Question: What is the mailing or notice date provided in the document?
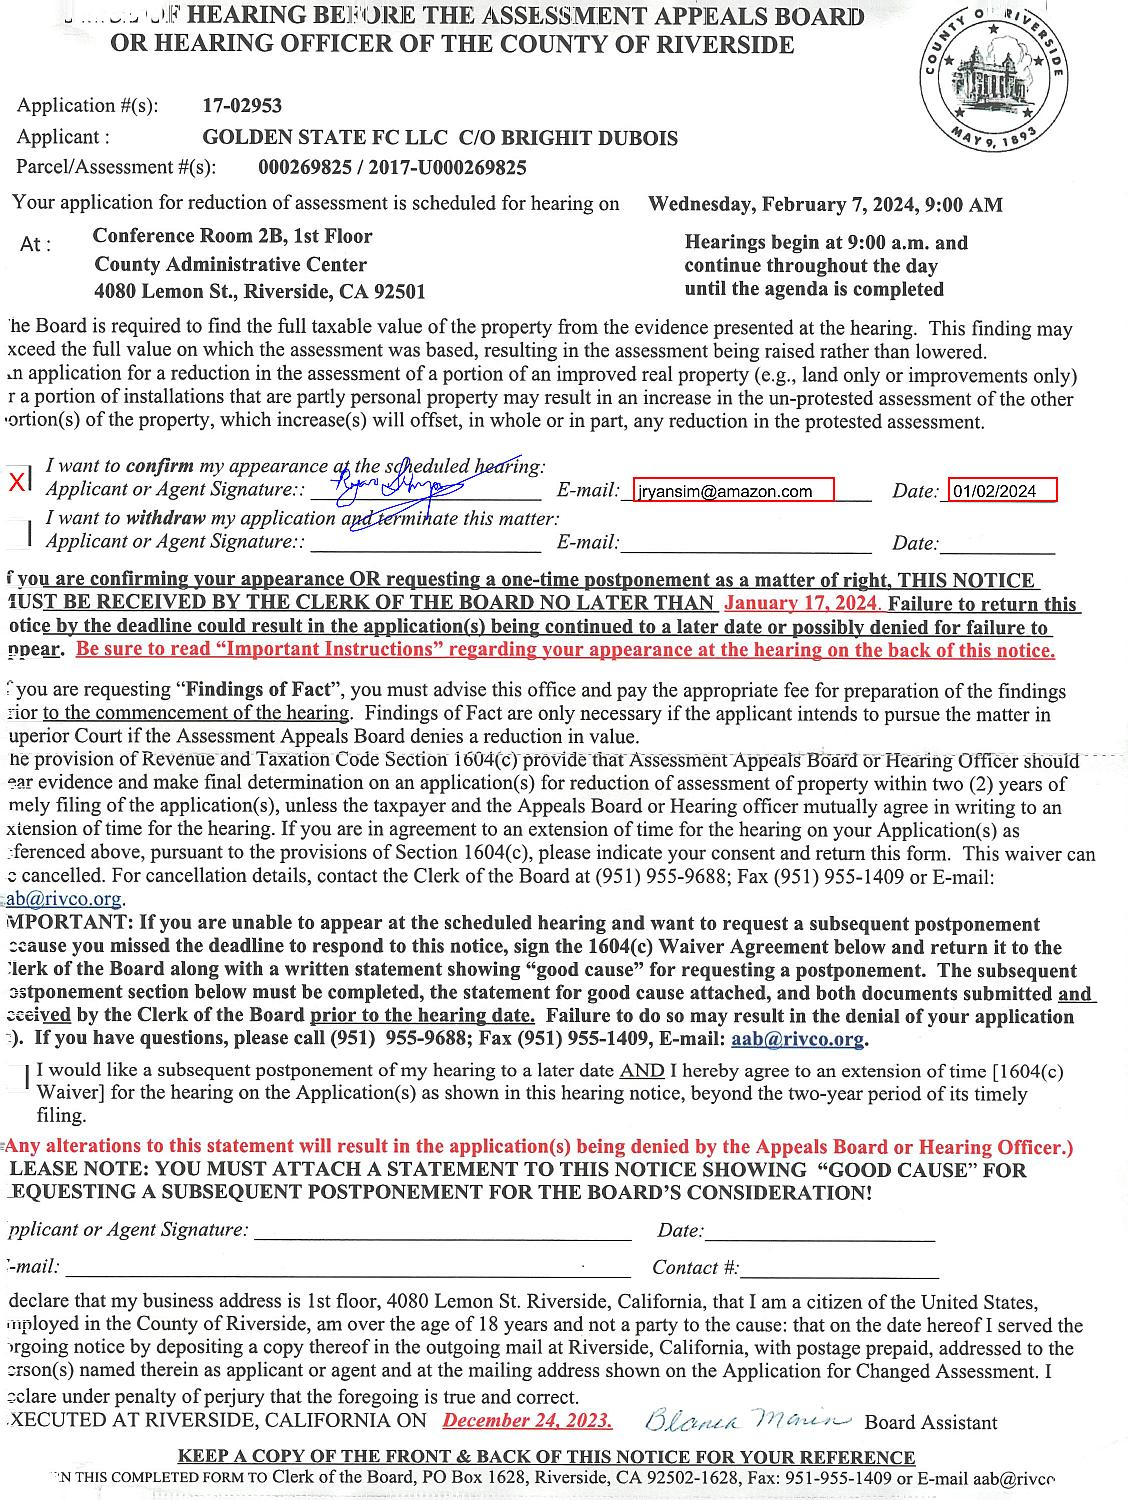
Answer: "1/2/24"